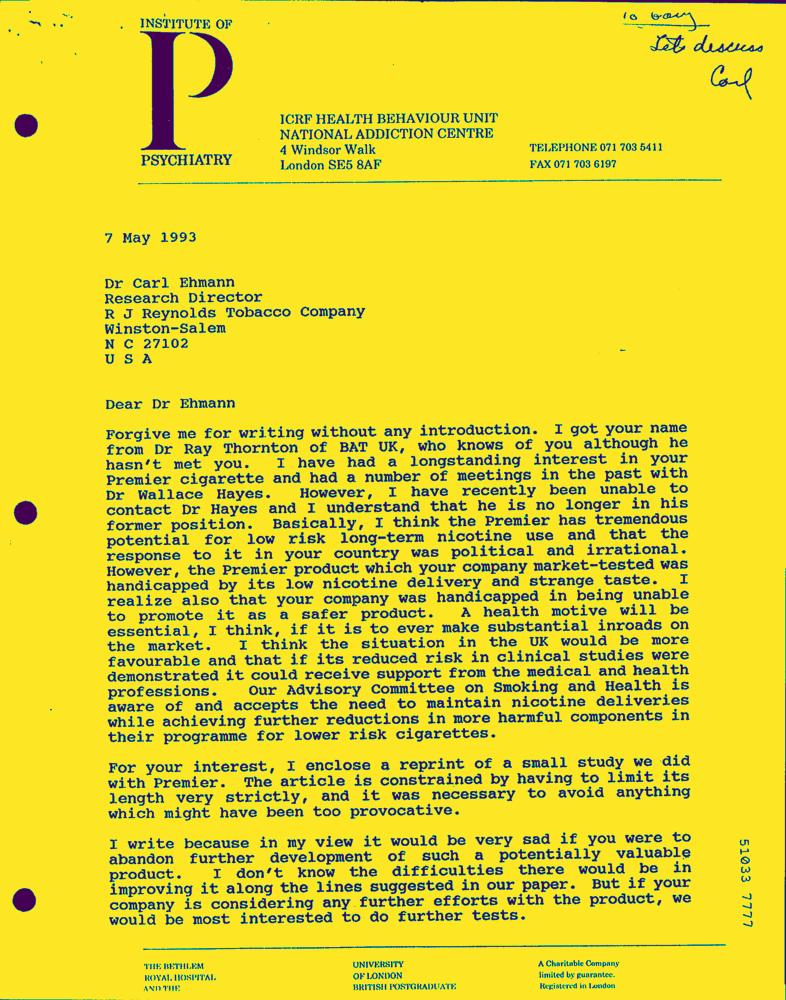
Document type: Letter-Doc